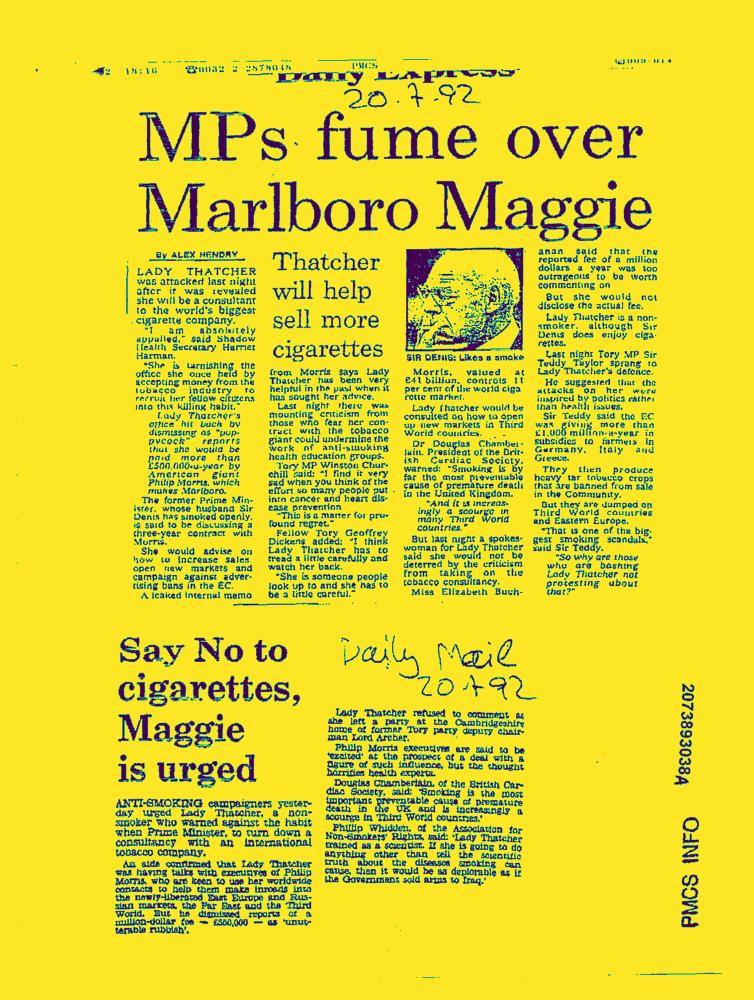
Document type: News-Article